Question: How is the property described in the document?
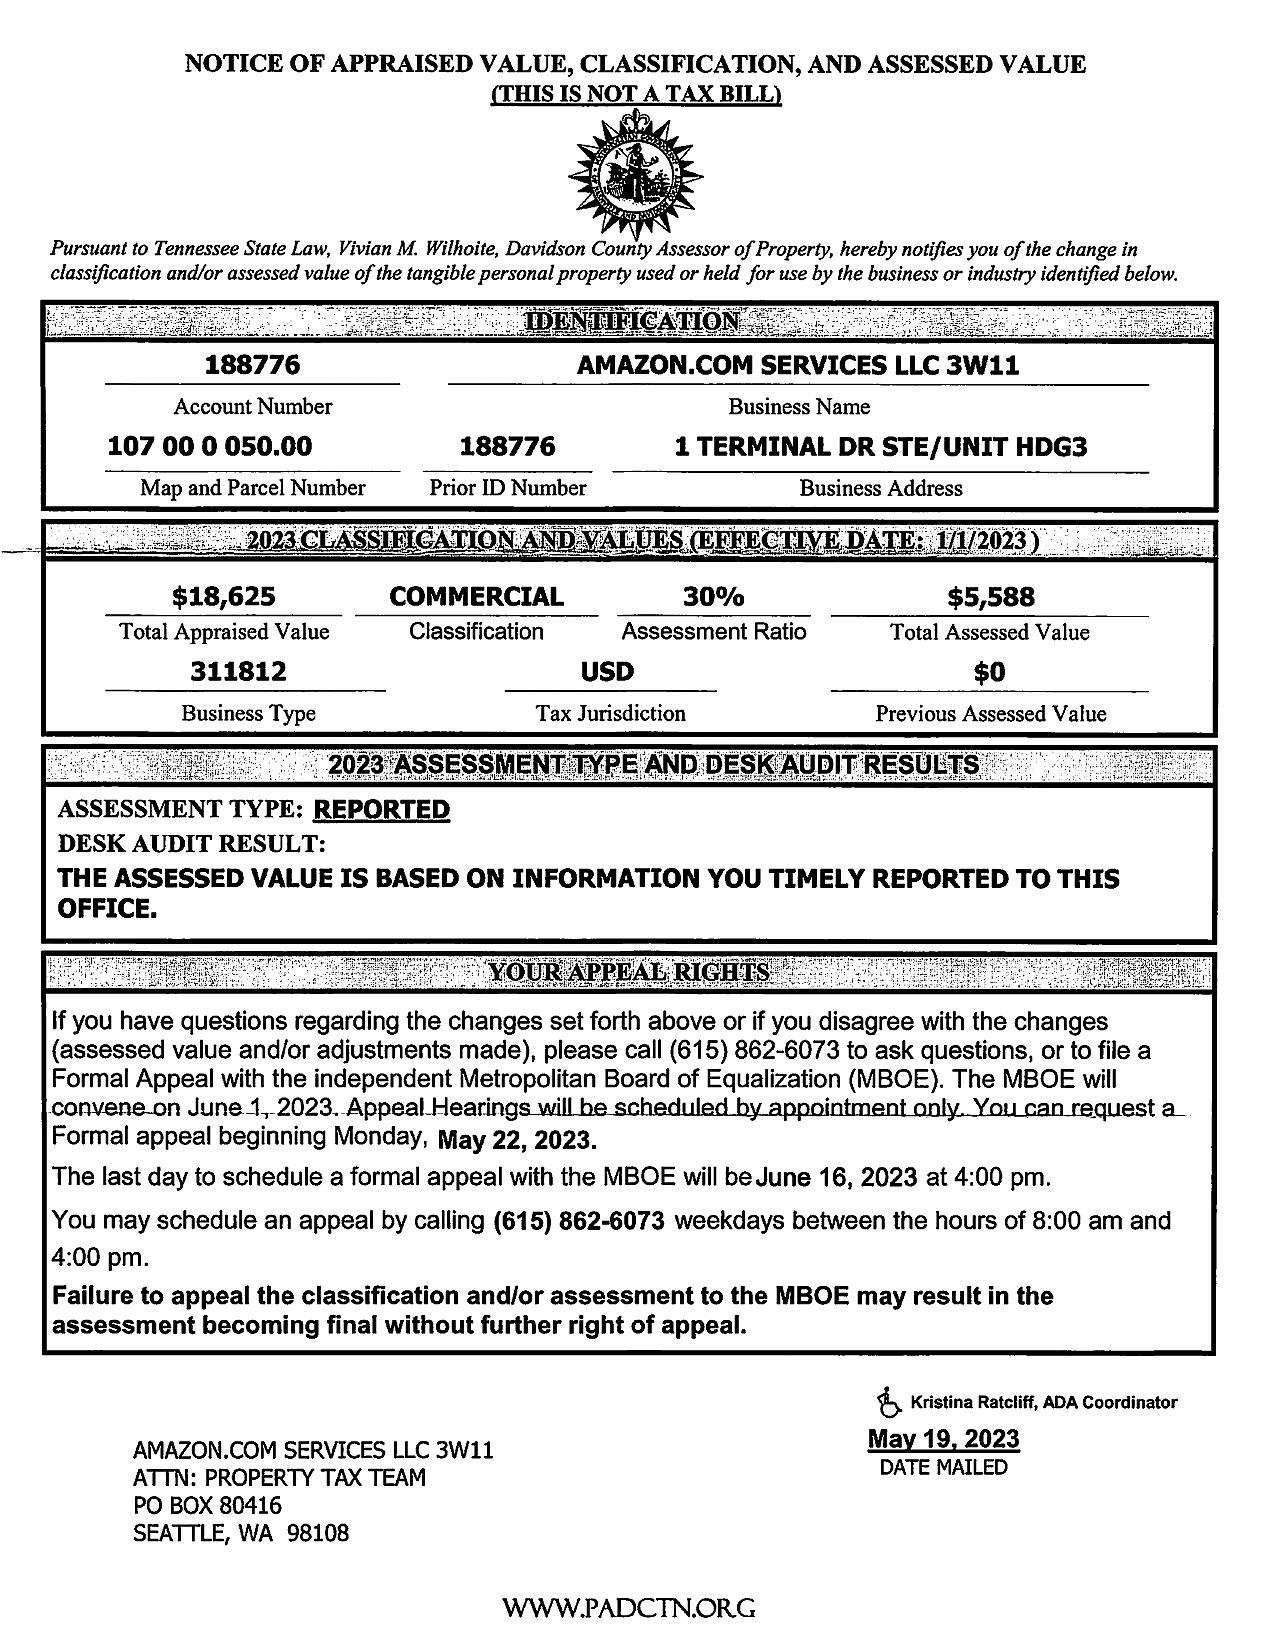
Answer: "COMMERCIAL"